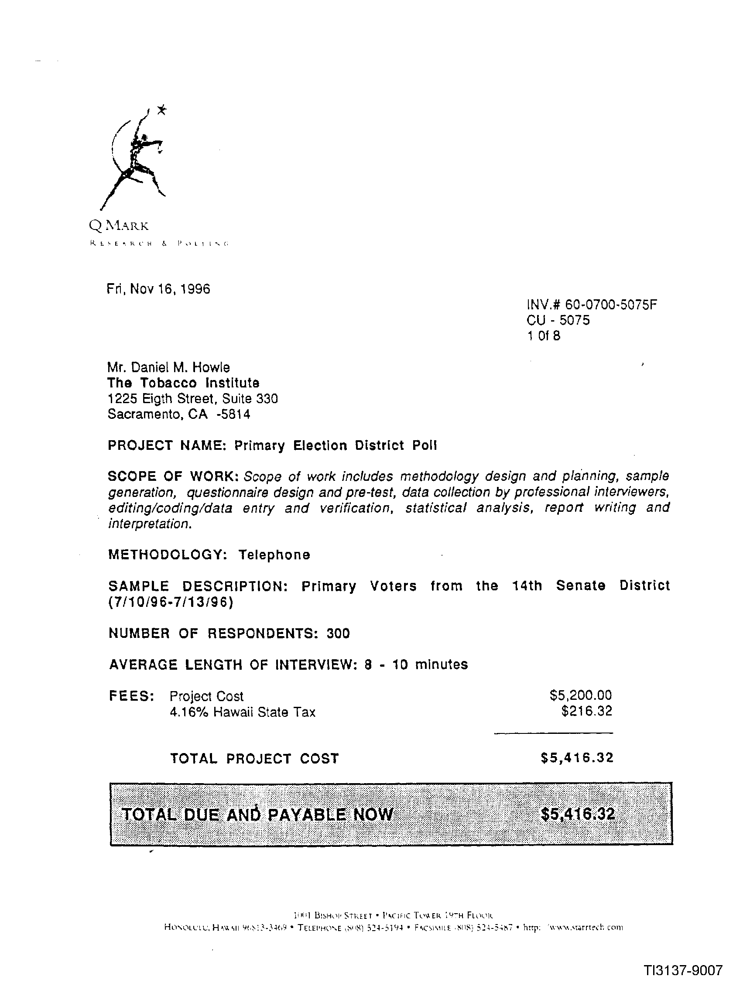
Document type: Invoice